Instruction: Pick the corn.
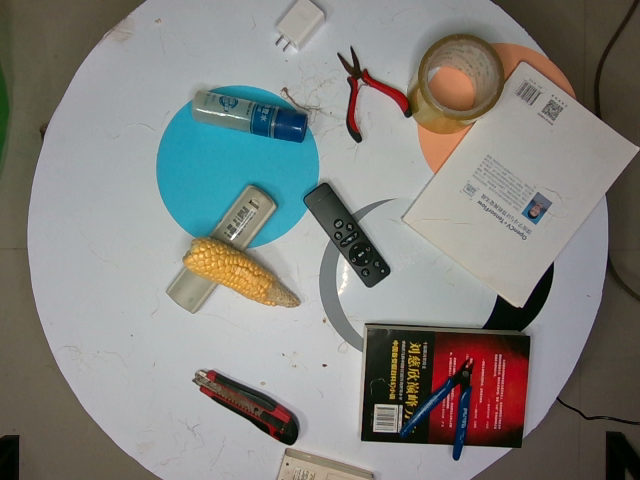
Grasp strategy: vertical